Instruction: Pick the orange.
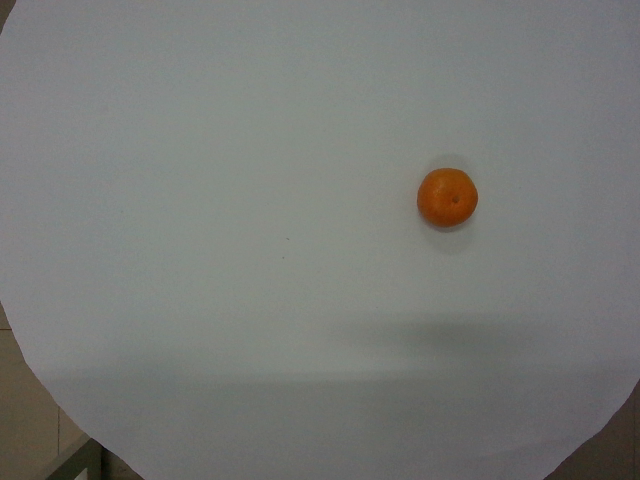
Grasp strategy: vertical